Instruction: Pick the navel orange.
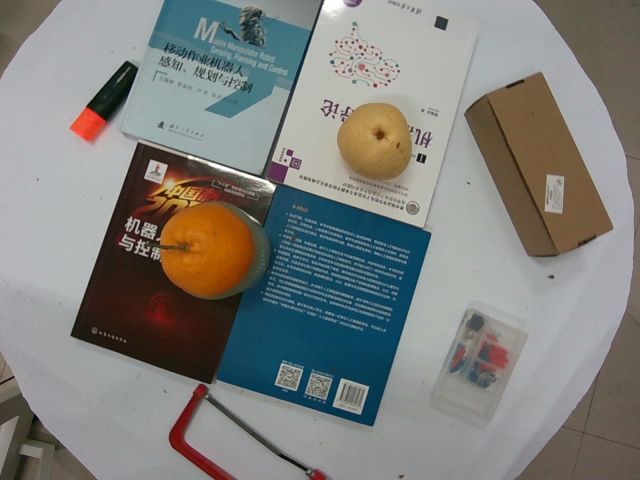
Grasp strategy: vertical